Question: By what date must an appeal be filed according to the document?
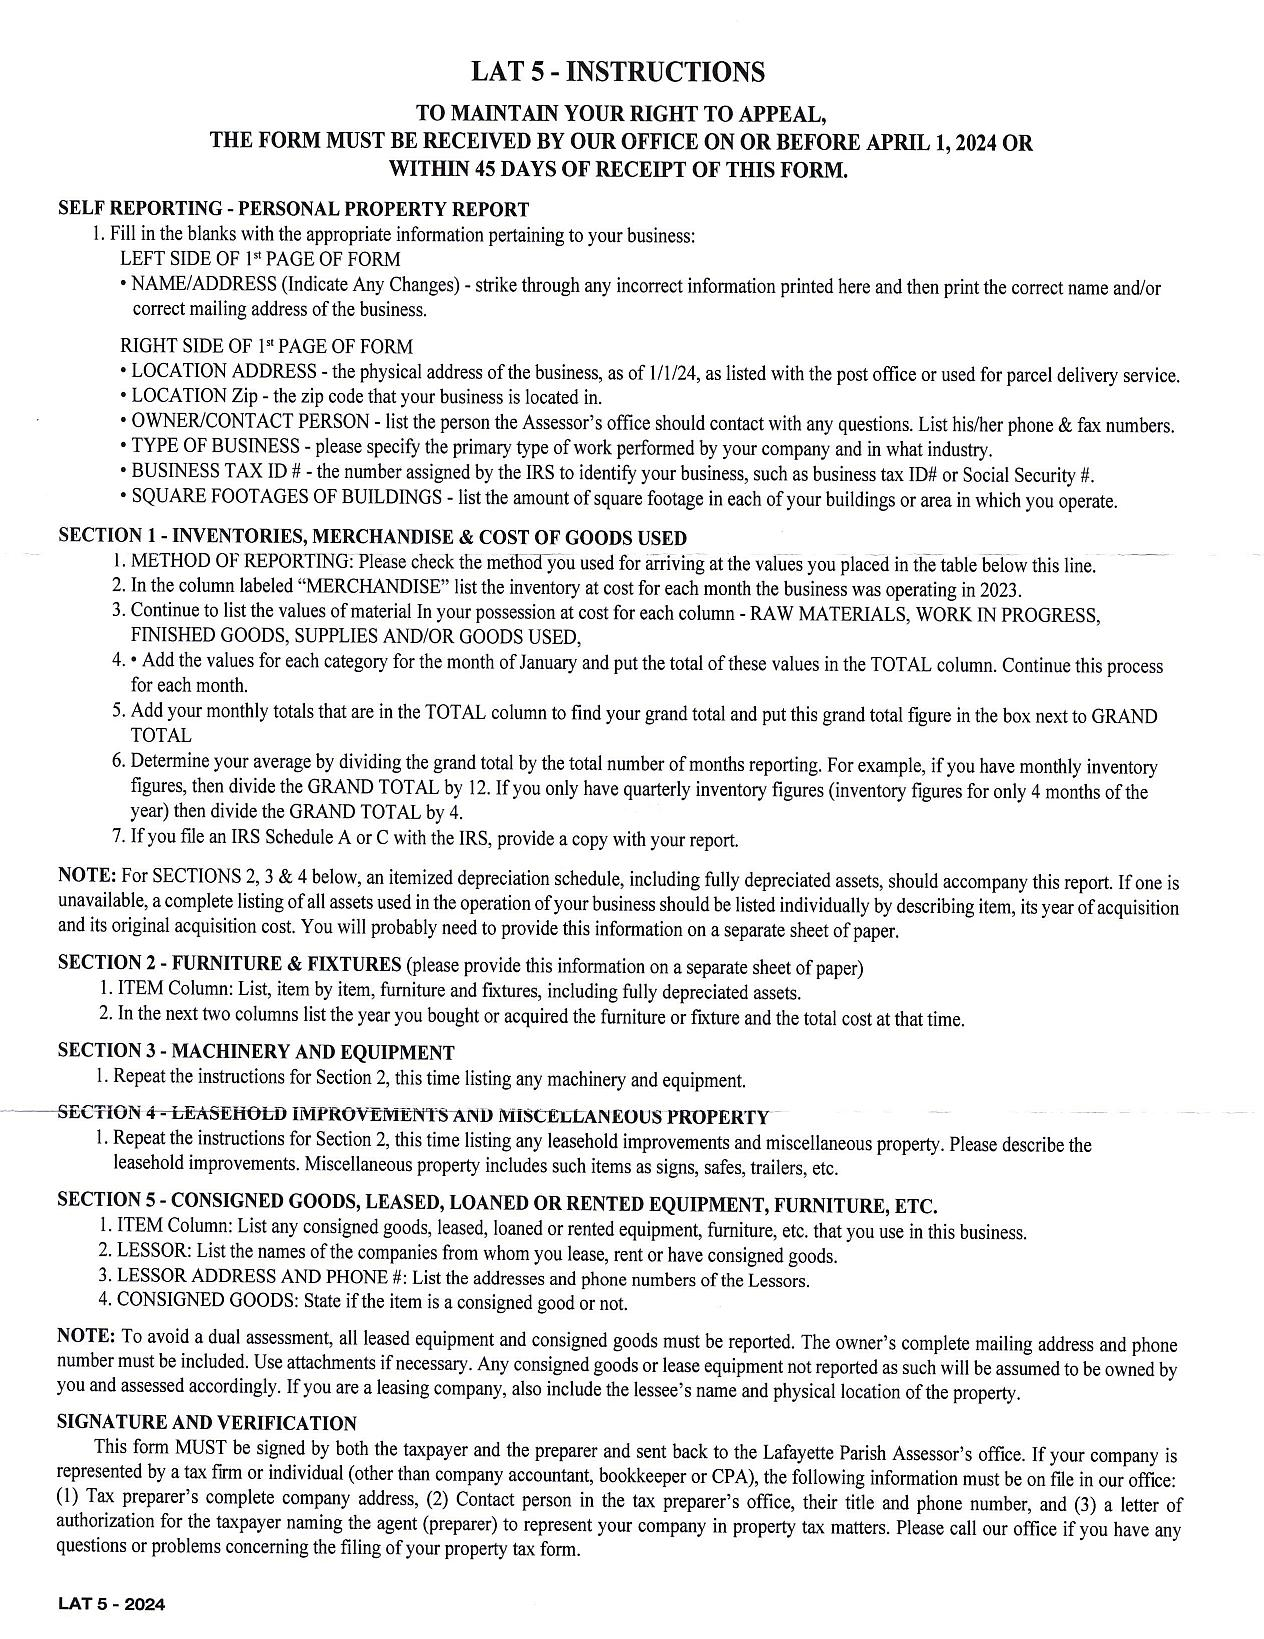
Answer: "APRIL 1, 2024 OR WITHIN 45 DAYS OF RECEIPT OF THIS FORM"